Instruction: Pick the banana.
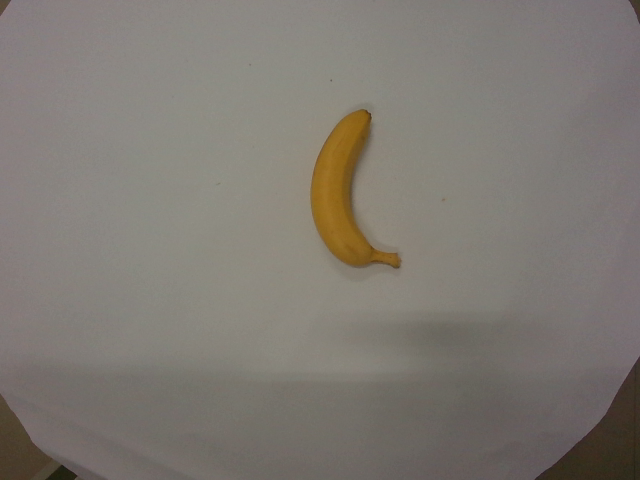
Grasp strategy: vertical